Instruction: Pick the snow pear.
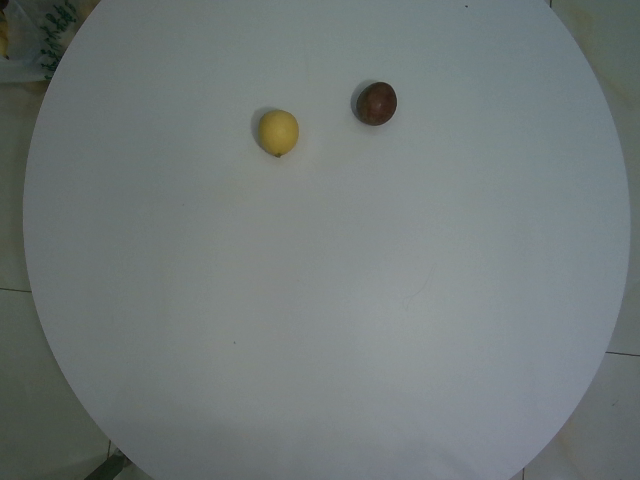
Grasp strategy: vertical